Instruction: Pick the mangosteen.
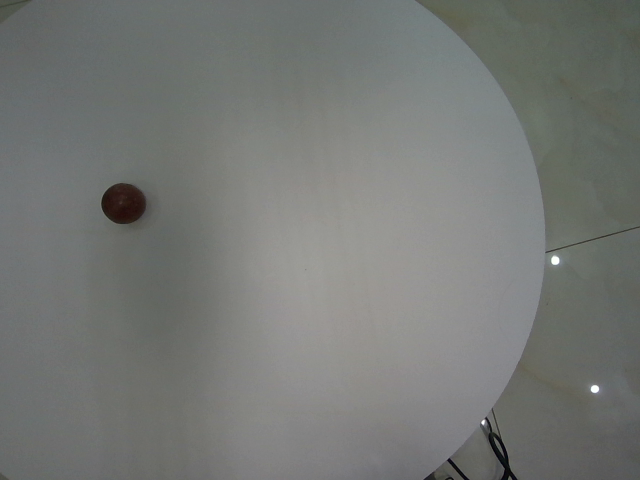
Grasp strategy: vertical